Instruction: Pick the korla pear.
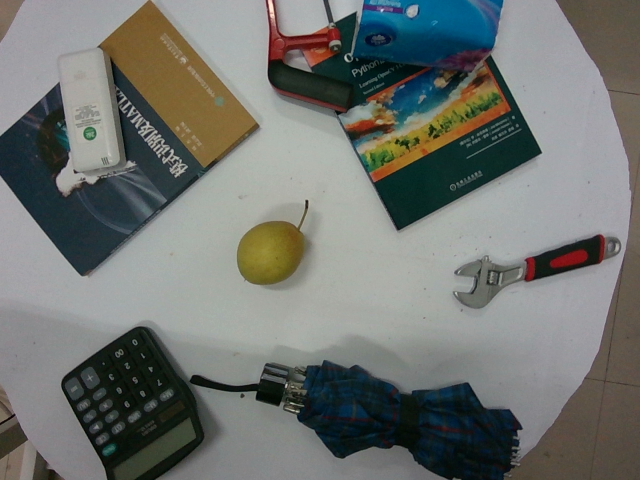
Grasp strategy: vertical